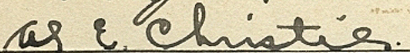
Signature of: al christie